Question: In what way does the history help explain the case?
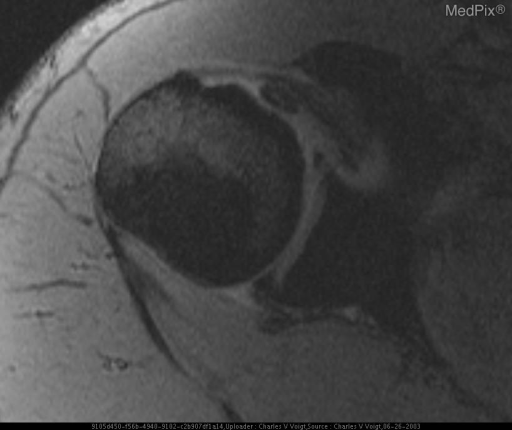
Answer: The patient's history of 54 y/o man with right shoulder pain. is key in understanding the case.